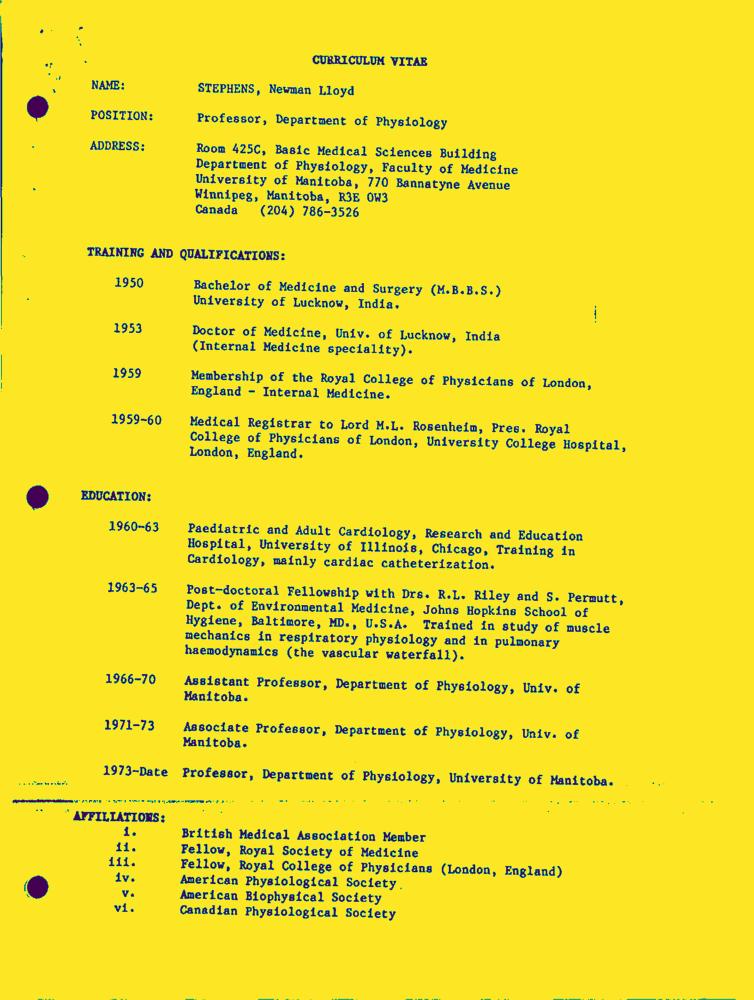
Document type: Resume-Doc